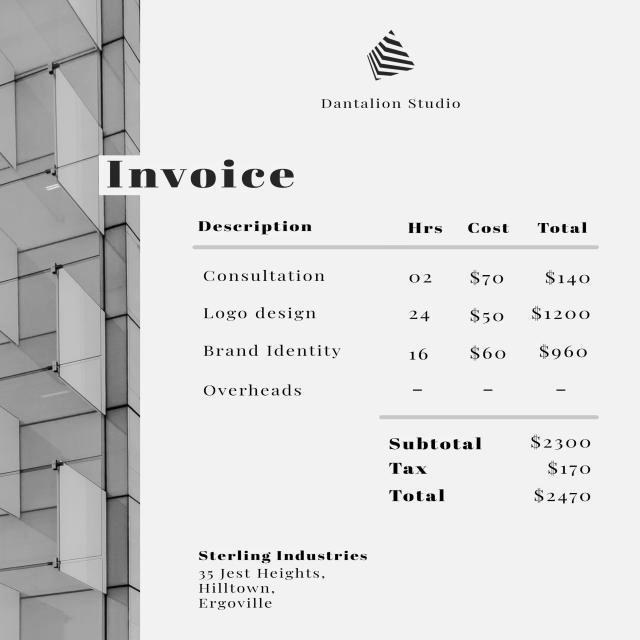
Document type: Invoice